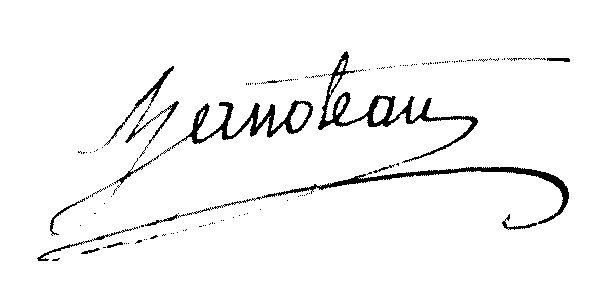
Signature of: antoine bernard hanoteau